Question: Explain the disease:
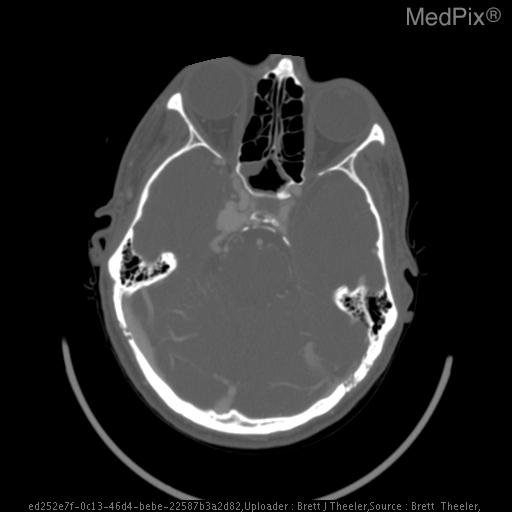
Answer: The disease is discussed as: This is a traumatic carotid cavernous fistula as a result of a HUM-V explosion in IRAQ.